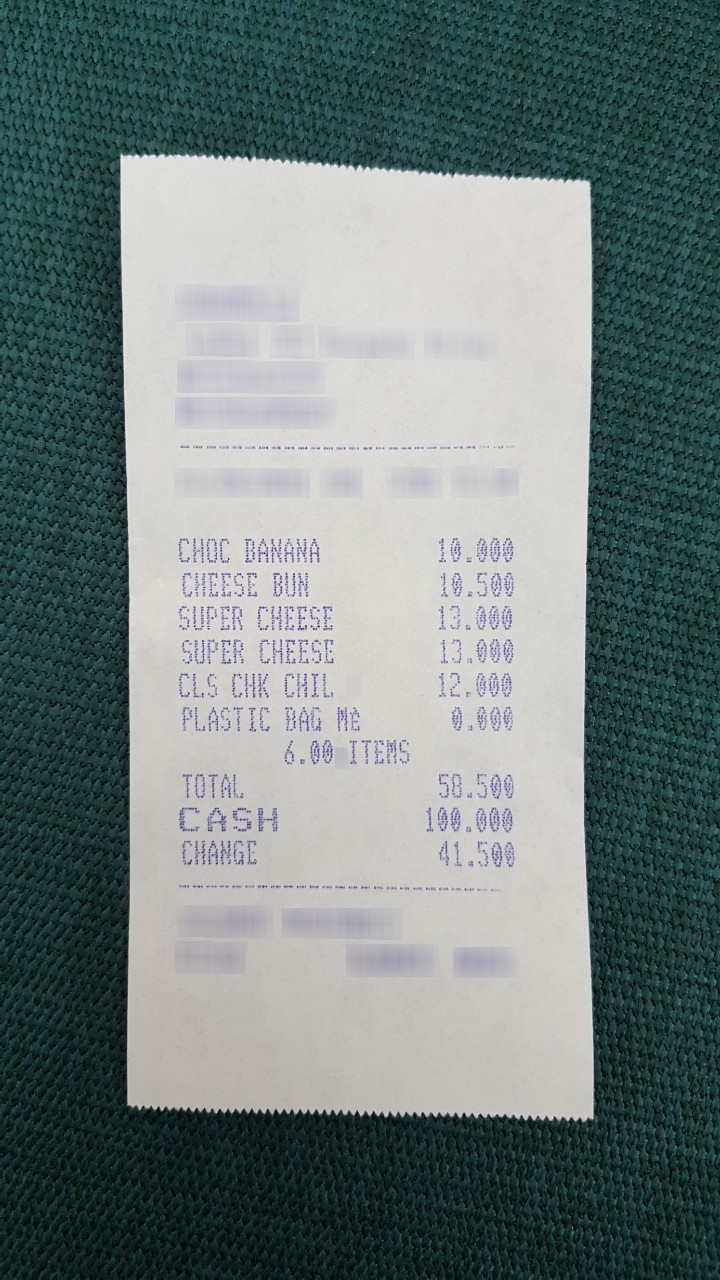
Number of items: 6
Total: 58.500
OCR text regions:
text: TOTAL
text: 58.500
text: CASH
text: 100.000
text: CHANGE
text: 41.500
text: 6.00
text: ITEMS
text: CHOC
text: BANANA
text: 10.000
text: CHEESE
text: BUN
text: 10.500
text: SUPER
text: CHEESE
text: 13.000
text: SUPER
text: CHEESE
text: 13.000
text: CLS
text: CHK
text: CHIL
text: 12.000
text: PLASTIC
text: BAG
text: ME
text: 0.000